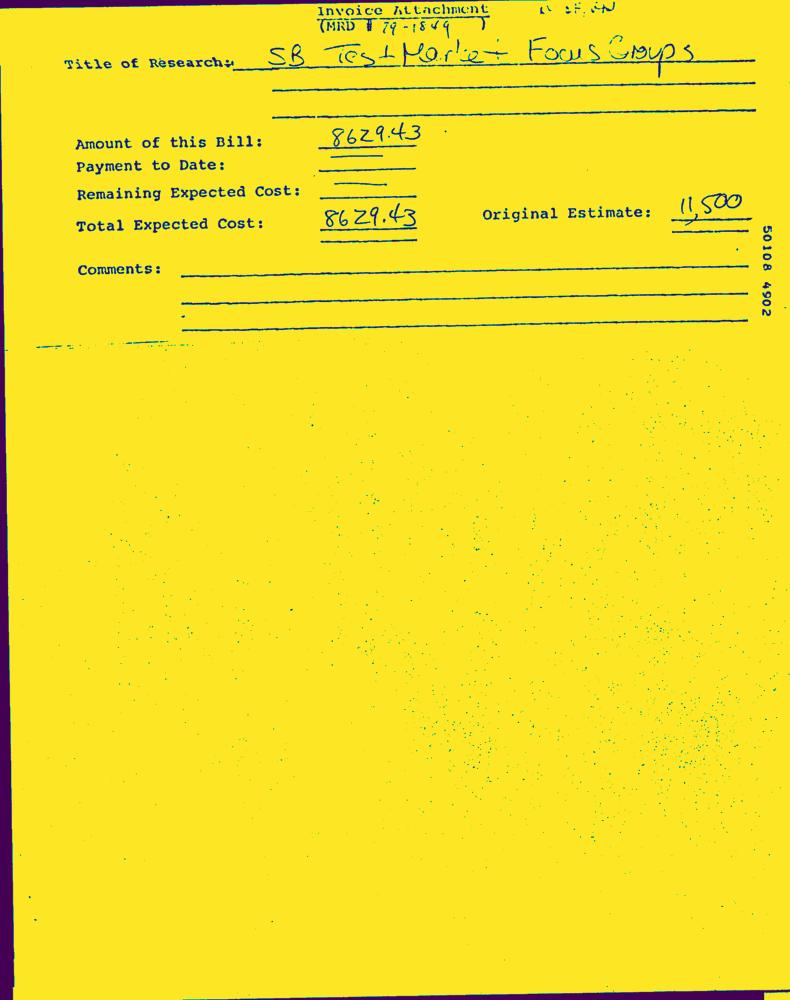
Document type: Invoice-Doc